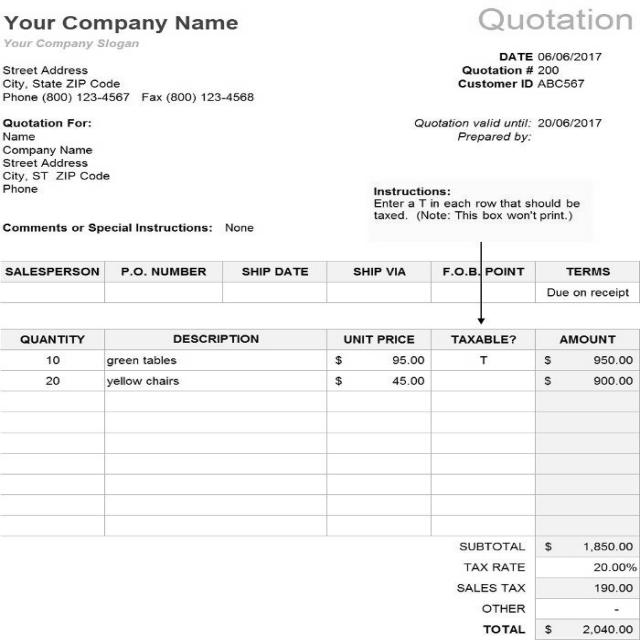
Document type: Invoice